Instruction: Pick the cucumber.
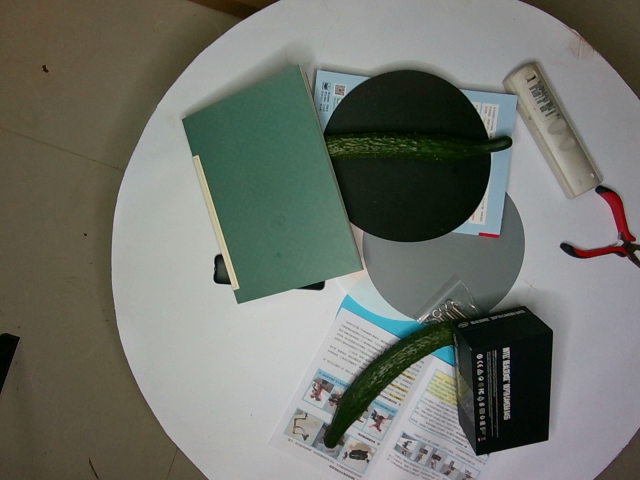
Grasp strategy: vertical